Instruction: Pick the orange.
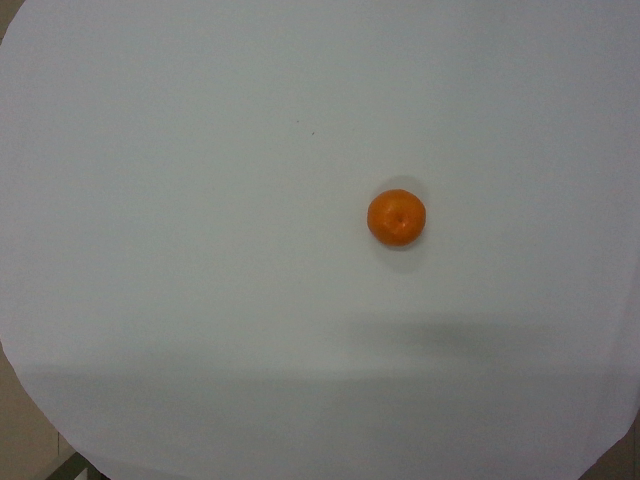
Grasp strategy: vertical